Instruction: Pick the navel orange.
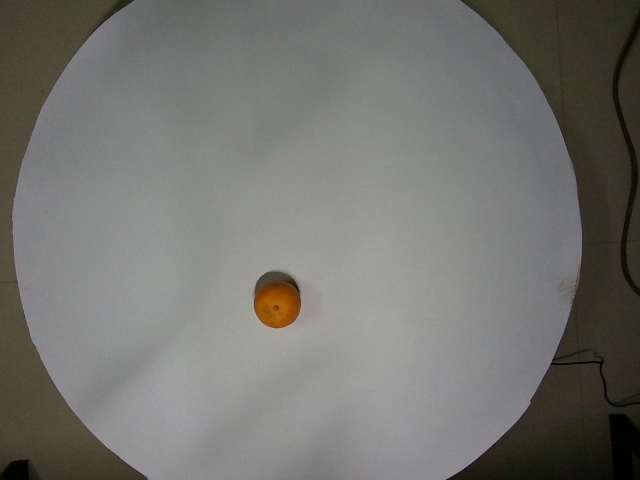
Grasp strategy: vertical